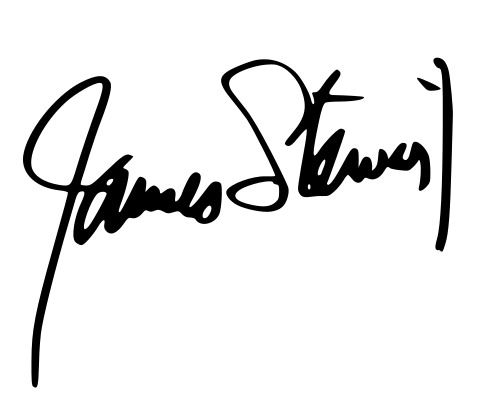
Signature of: james stewart